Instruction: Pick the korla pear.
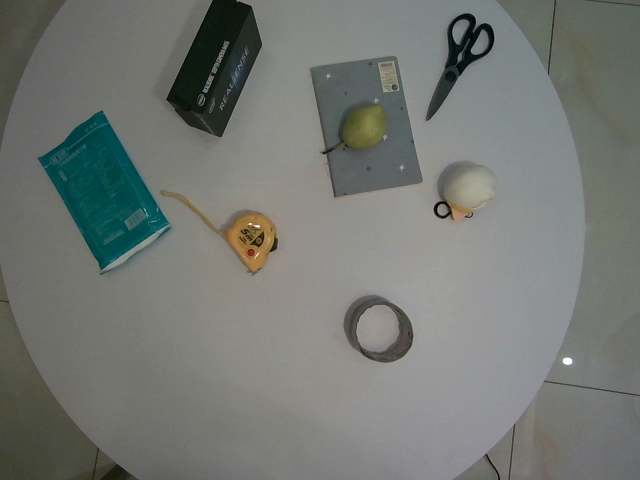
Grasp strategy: vertical